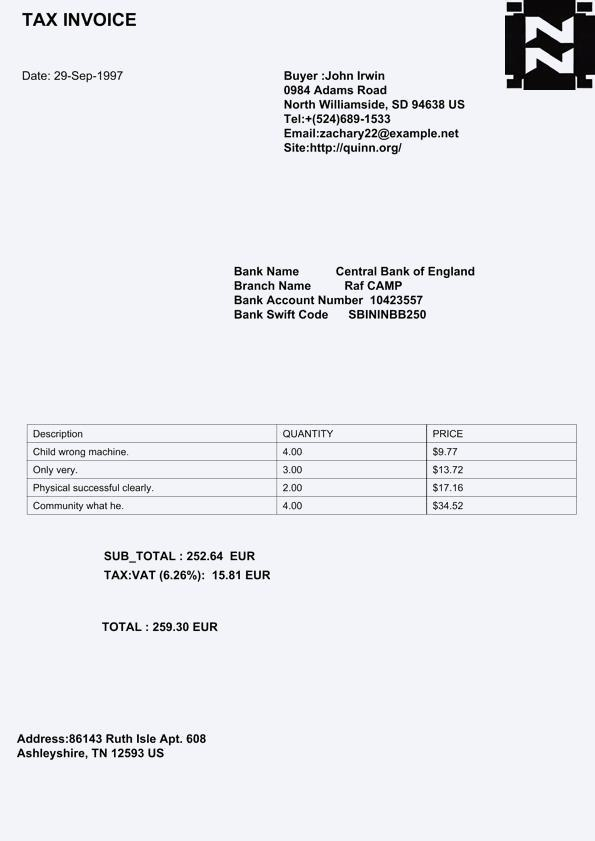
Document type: Invoice